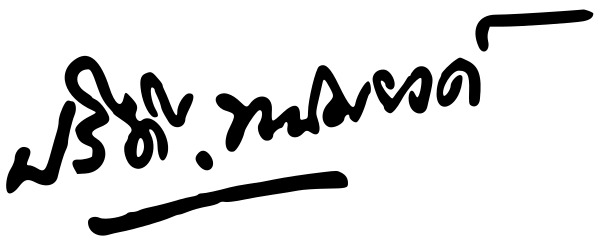
Signature of: pridi banomyong